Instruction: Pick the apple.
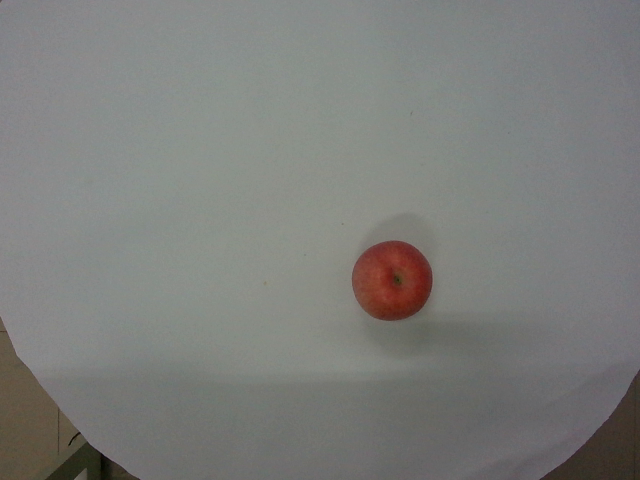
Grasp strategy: vertical